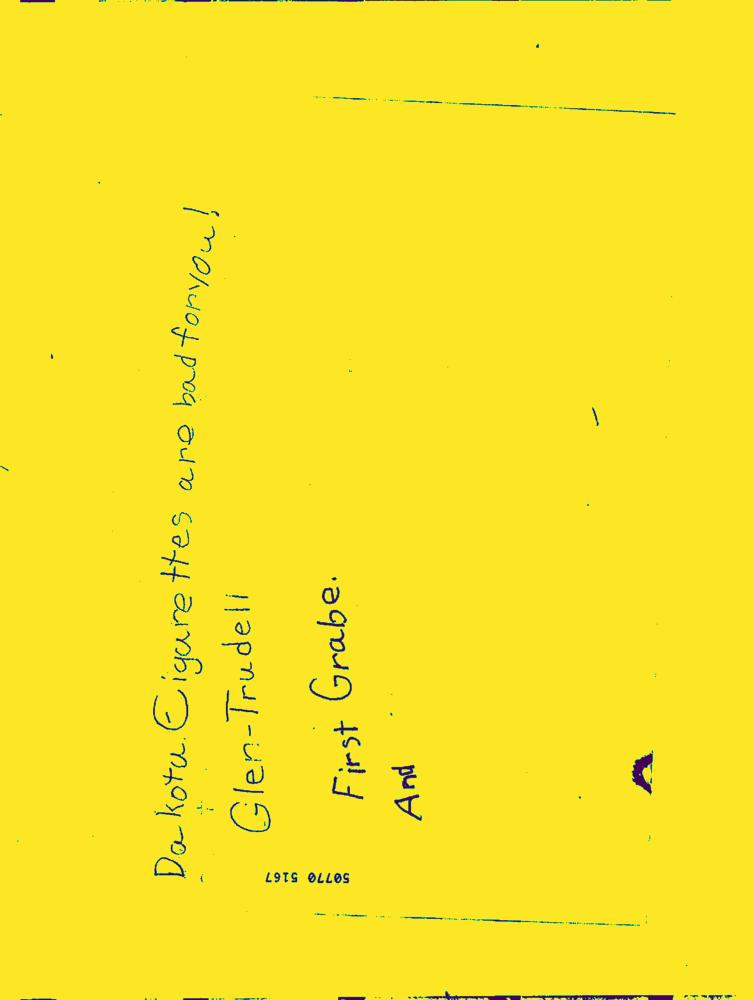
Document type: Hand-Written